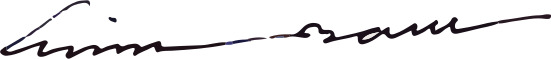
Signature of: asim basu